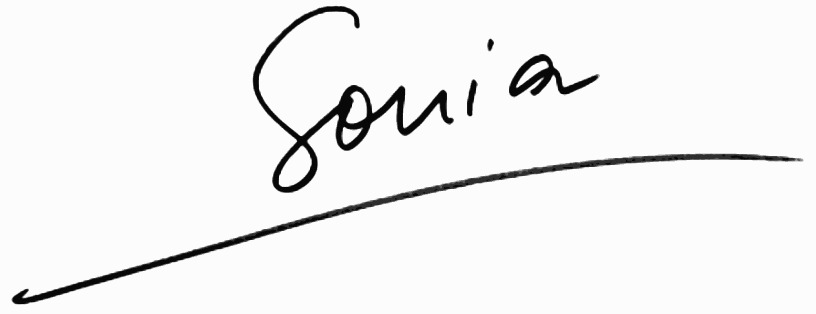
Signature of: sonia rykiel